Question: How is the property described in the document?
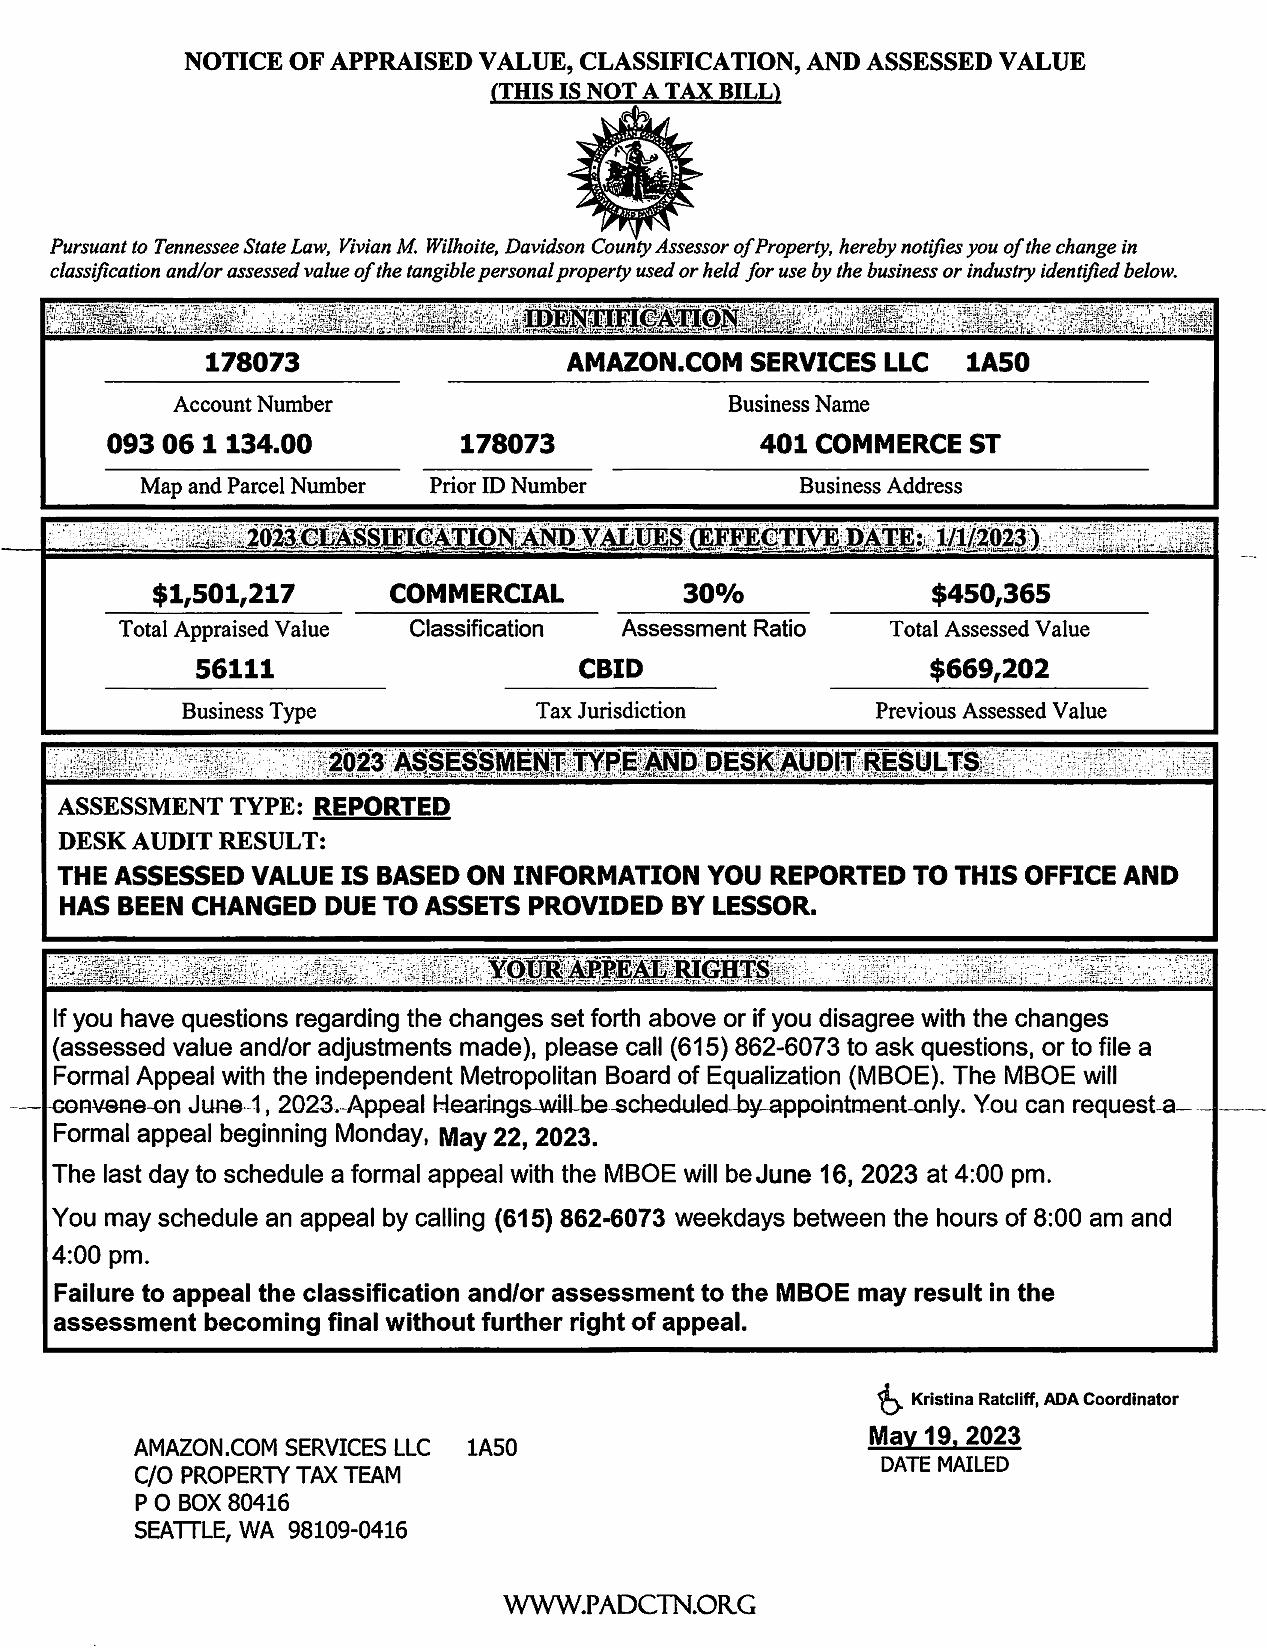
Answer: "COMMERCIAL"